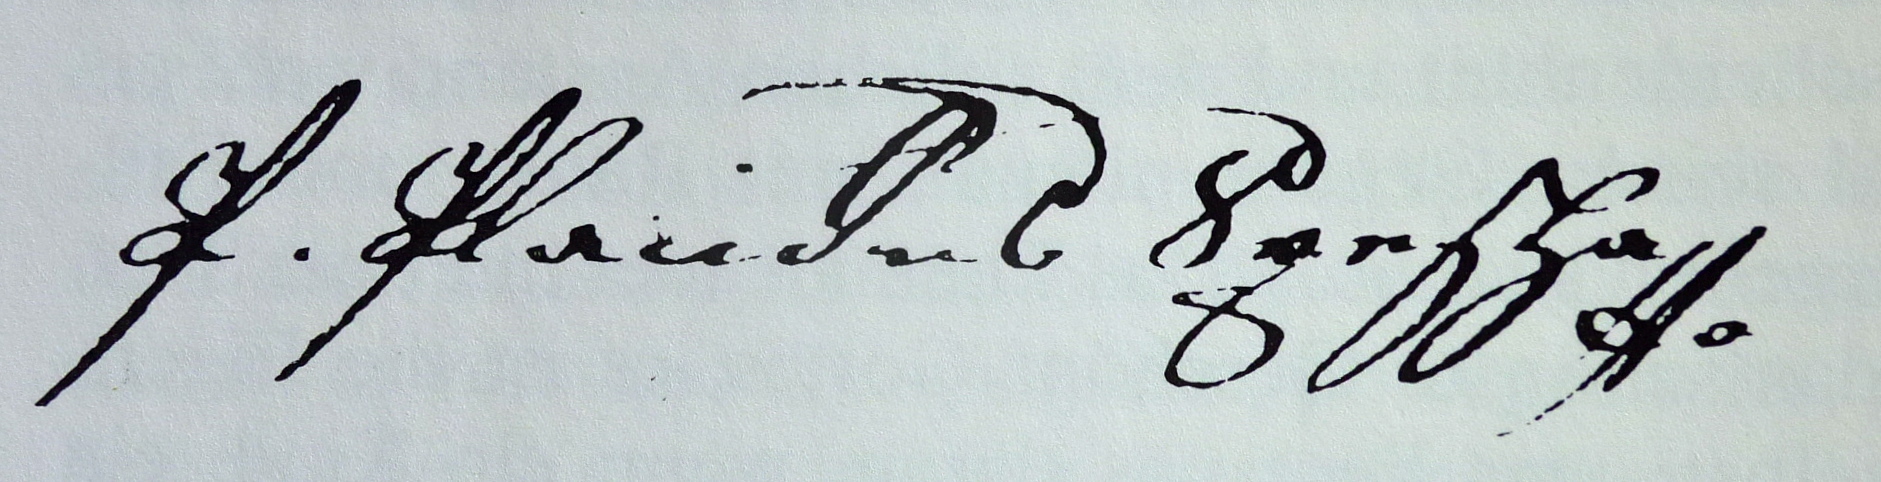
Signature of: placidus a spescha